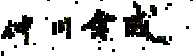
Signature of: yukinari nakagawa